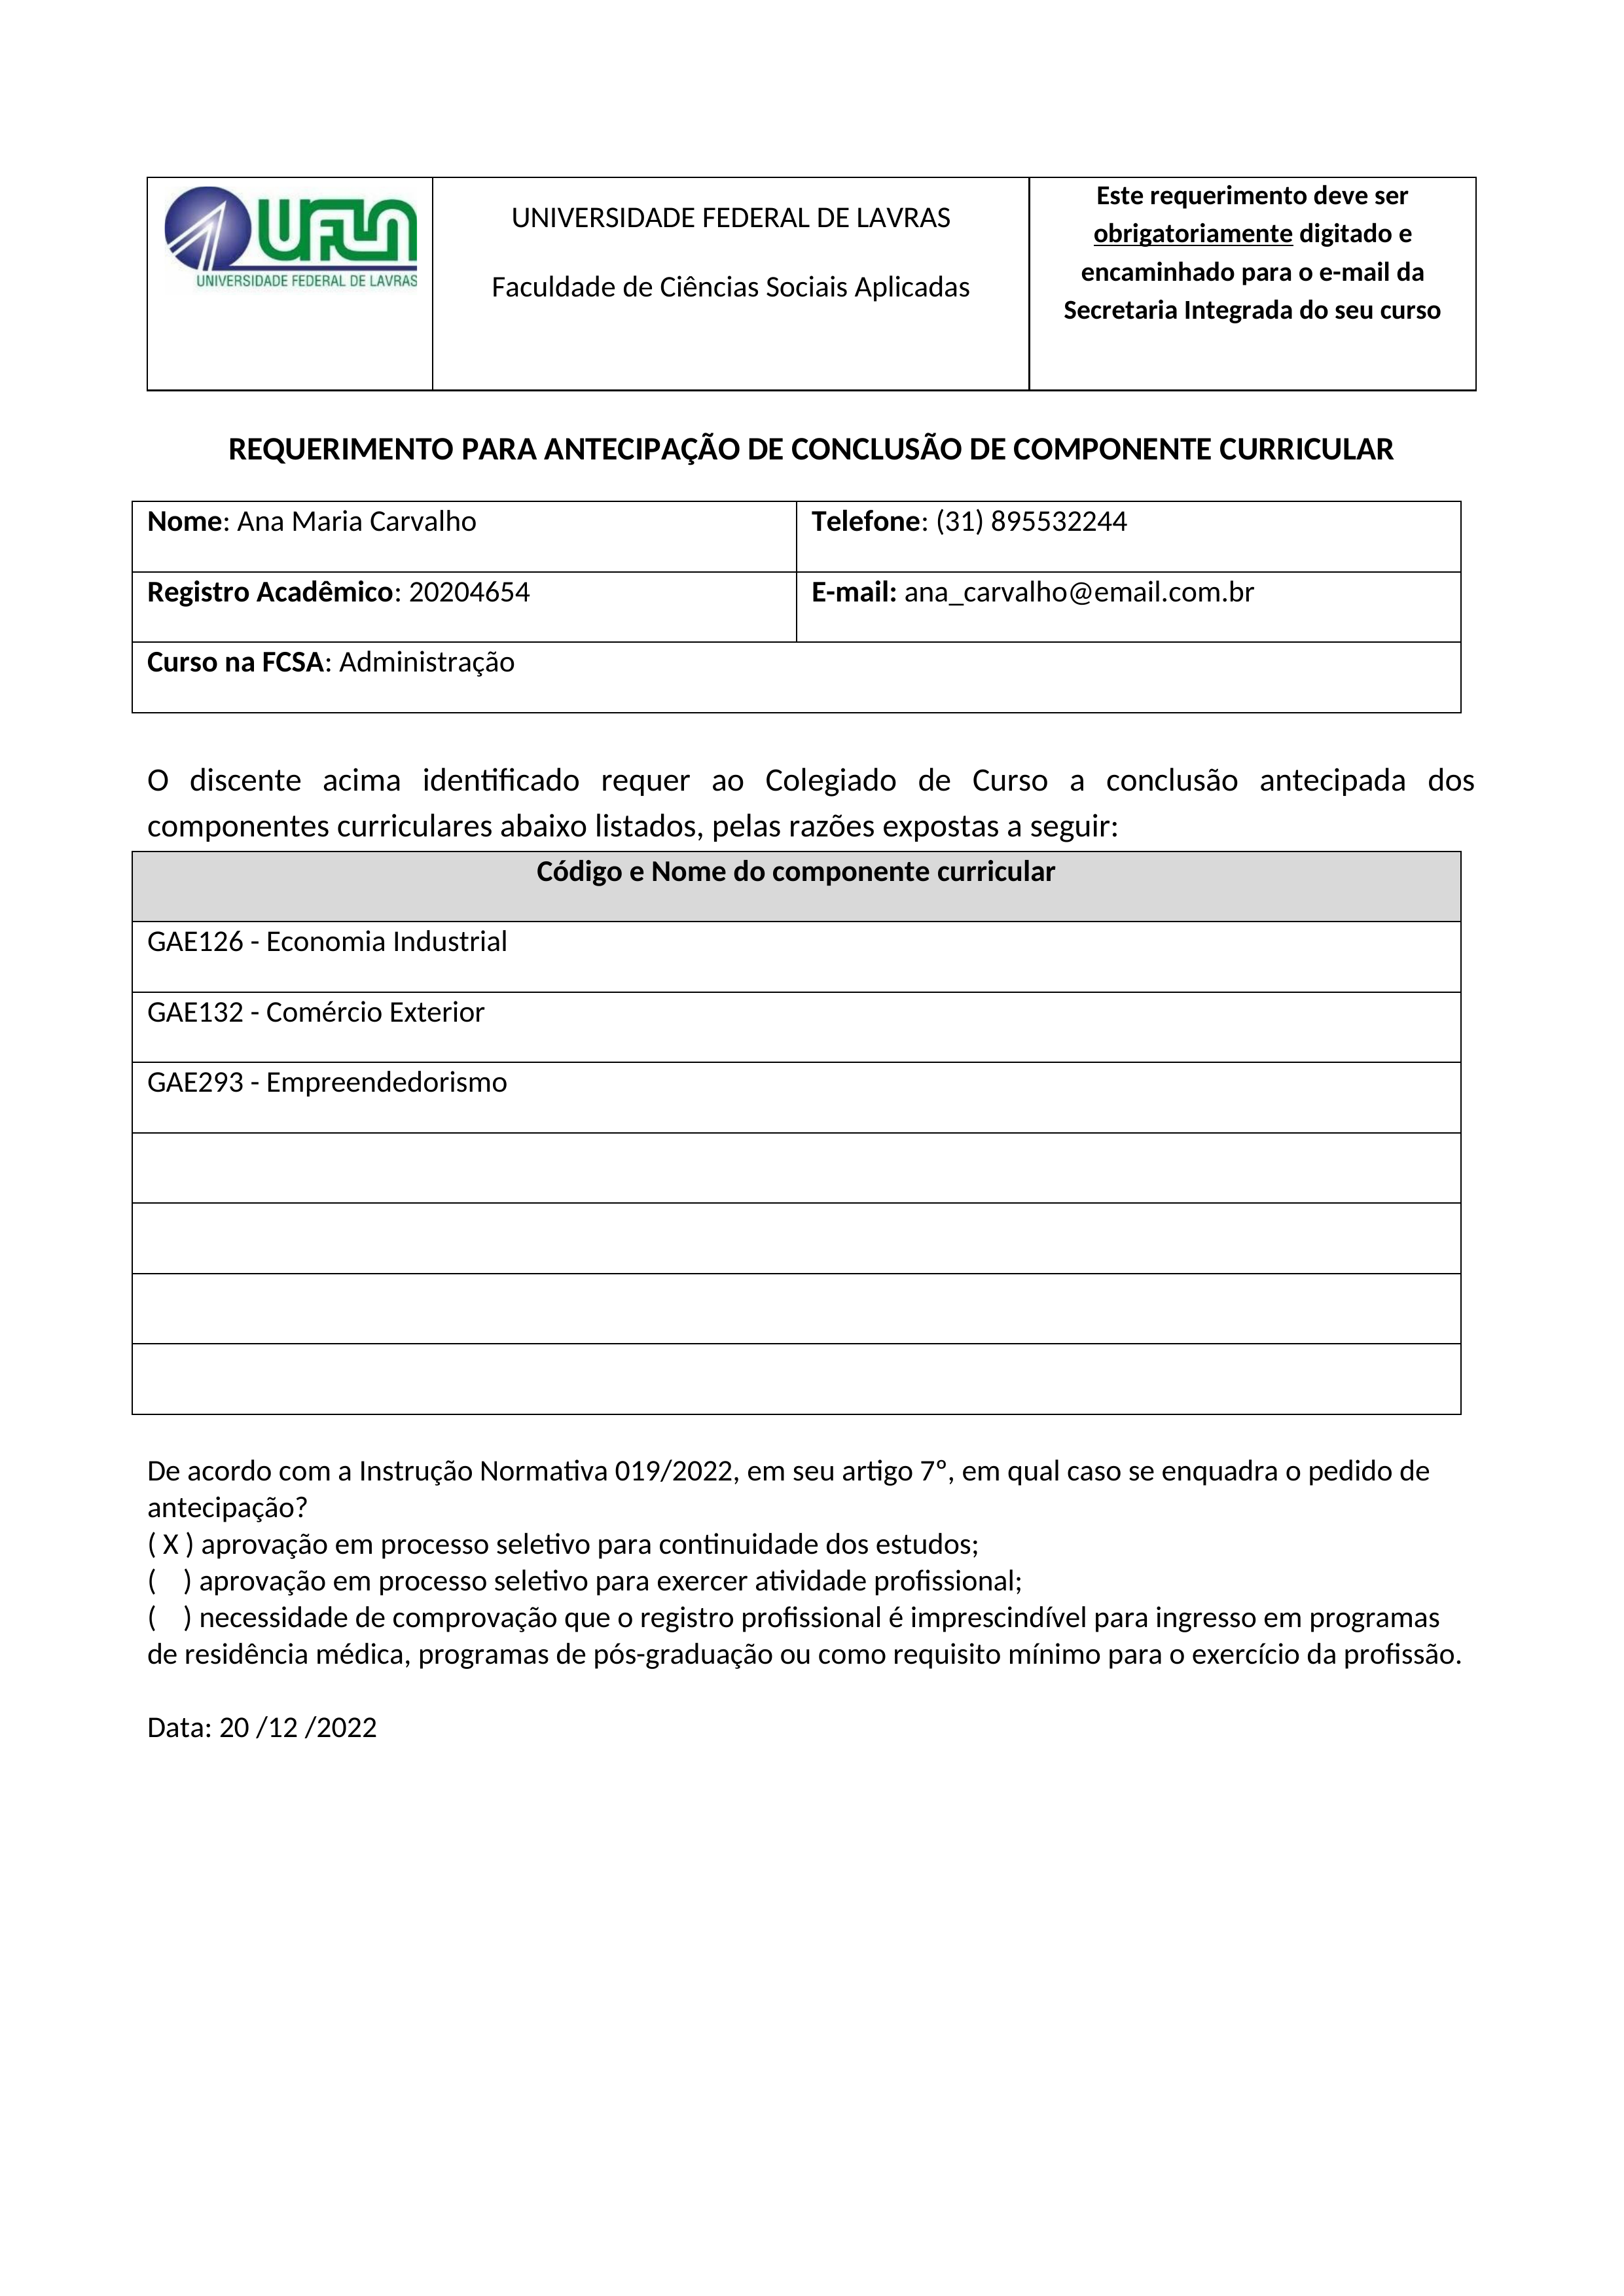
Este requerimento deve ser obrigatoriamente digitado e encaminhado para o e-mail da Secretaria Integrada do seu curso
UFLA
UNIVERSIDADE FEDERAL DE LAVRAS
UNIVERSIDADE FEDERAL DE LAVRAS
Faculdade de Ciências Sociais Aplicadas
REQUERIMENTO PARA ANTECIPAÇÃO DE CONCLUSÃO DE COMPONENTE CURRICULAR
Telefone:
(31) 895532244
Nome:
Ana Maria Carvalho
Registro Acadêmico:
20204654
E-mail:
ana_carvalho@email.com.br
Curso na FCSA:
Administração
O discente acima identificado requer ao Colegiado de Curso a conclusão antecipada dos componentes curriculares abaixo listados, pelas razões expostas a seguir:
Código e Nome do componente curricular
GAE126 - Economia Industrial
GAE132 - Comércio Exterior
GAE293 - Empreendedorismo
De acordo com a Instrução Normativa 019/2022, em seu artigo 7º, em qual caso se enquadra o pedido de antecipação?
aprovação em processo seletivo para continuidade dos estudos;
(X)
() aprovação em processo seletivo para exercer atividade profissional;
() necessidade de comprovação que o registro profissional é imprescindível para ingresso em programas de residéncia médica, programas de pós-graduação ou como requisito mínimo para o exercício da profissão,
Data:
20/12/2022